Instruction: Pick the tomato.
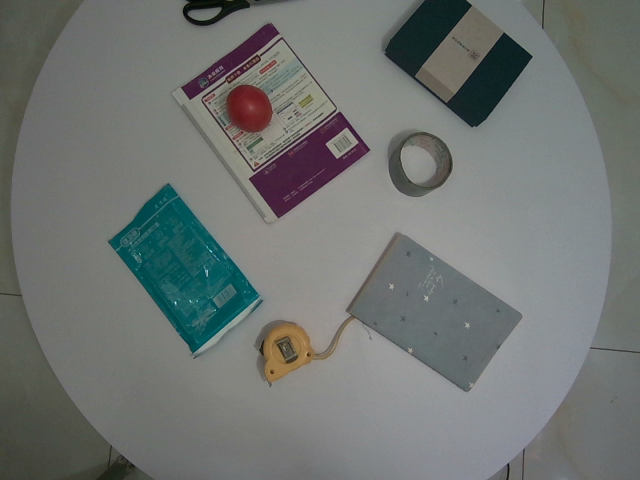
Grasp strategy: vertical